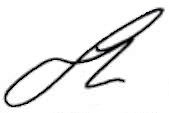
Signature of: vagit alekperov